Question: What type of tax is indicated in the document, personal property or real estate?
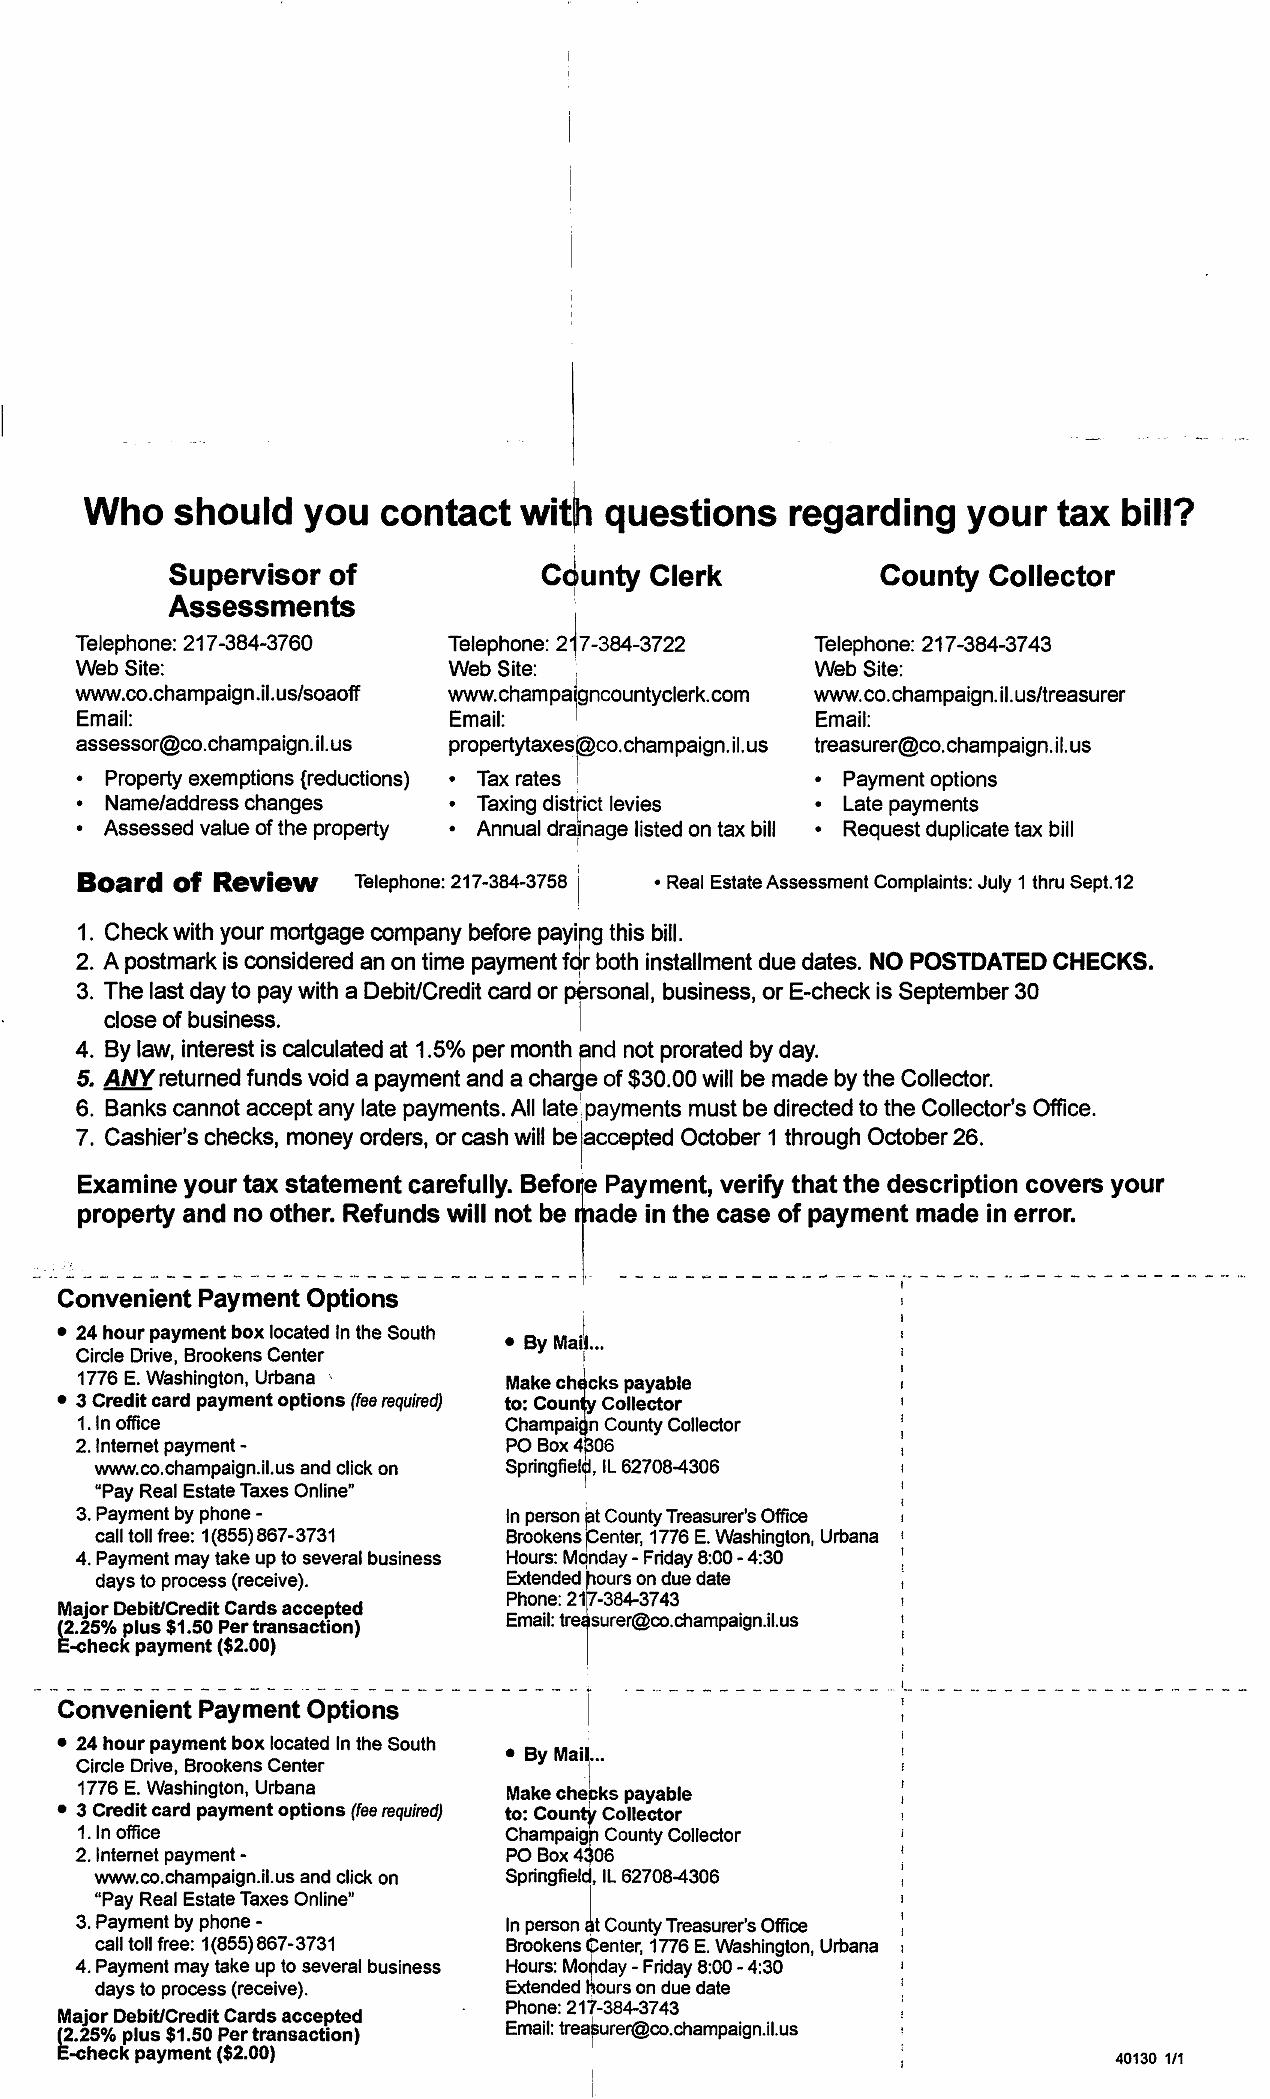
Answer: "Real Estate Tax"